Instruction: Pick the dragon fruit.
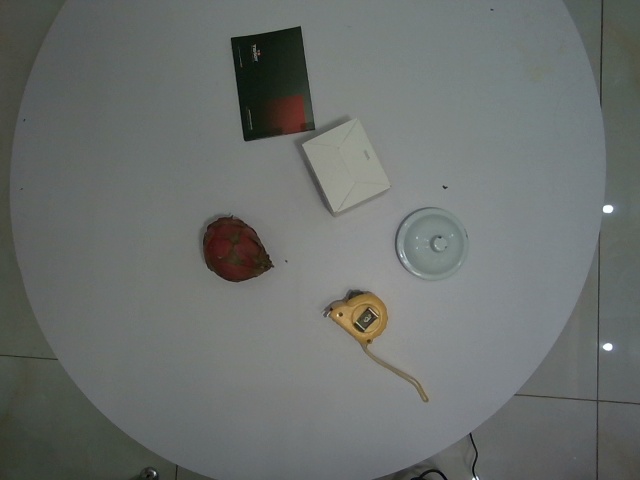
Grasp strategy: vertical